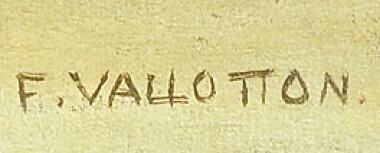
Signature of: félix vallotton